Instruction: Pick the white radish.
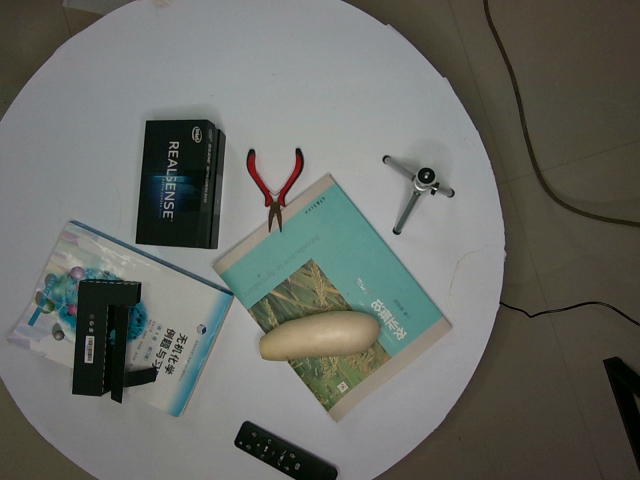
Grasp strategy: vertical